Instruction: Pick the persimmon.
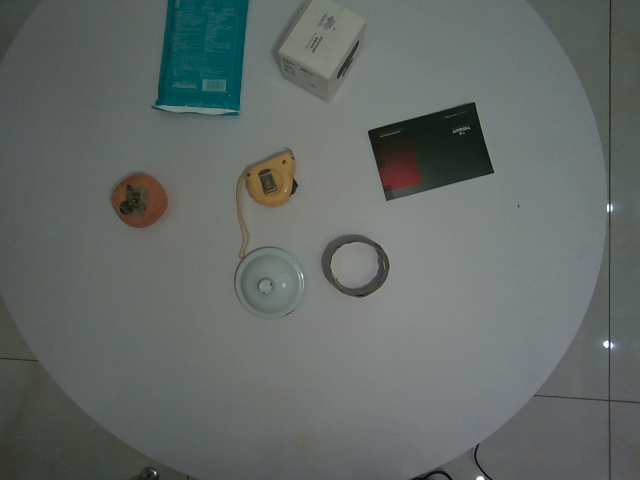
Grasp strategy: vertical